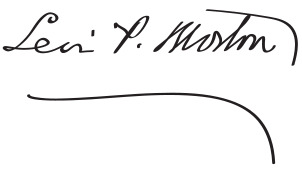
Signature of: levi p morton